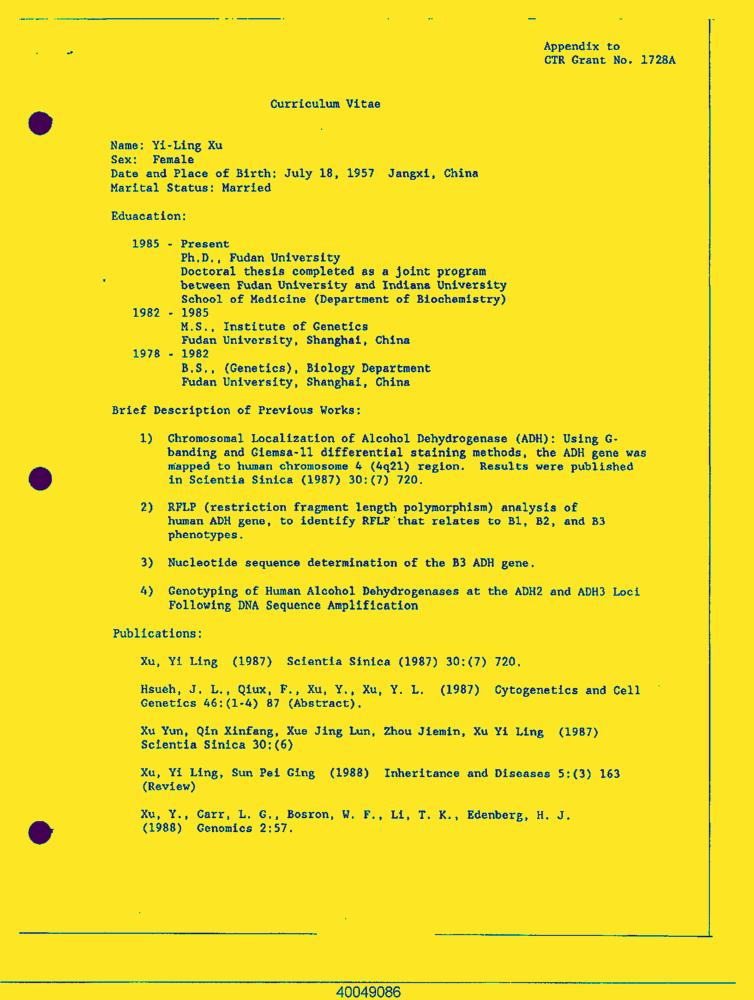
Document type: Resume-Doc